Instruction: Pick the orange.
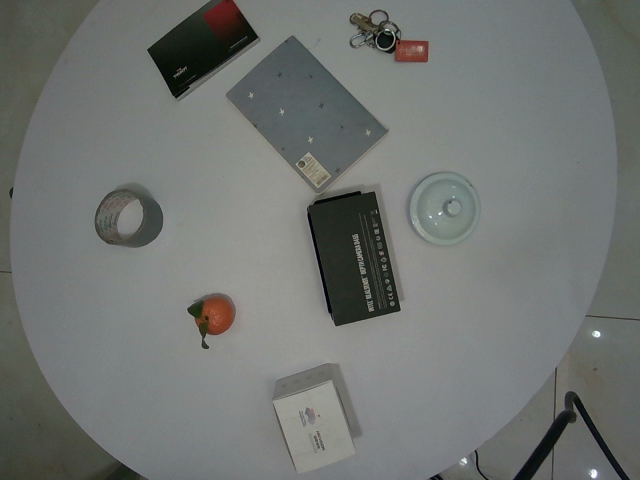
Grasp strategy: vertical